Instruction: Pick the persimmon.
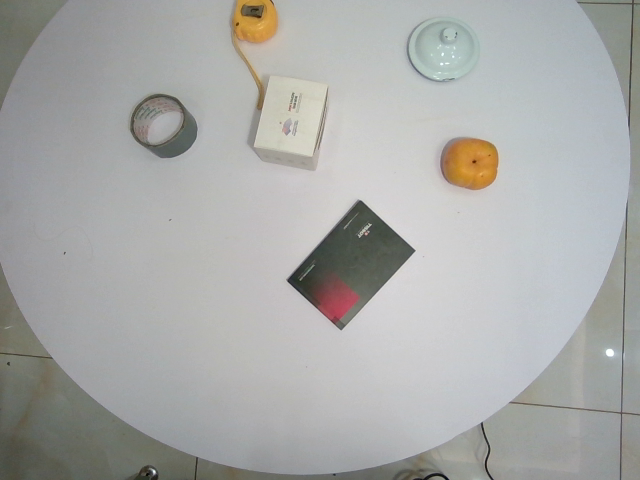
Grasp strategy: vertical